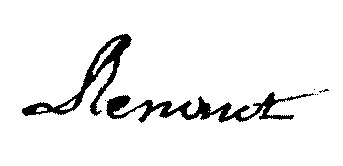
Signature of: pierre louis joseph renaut